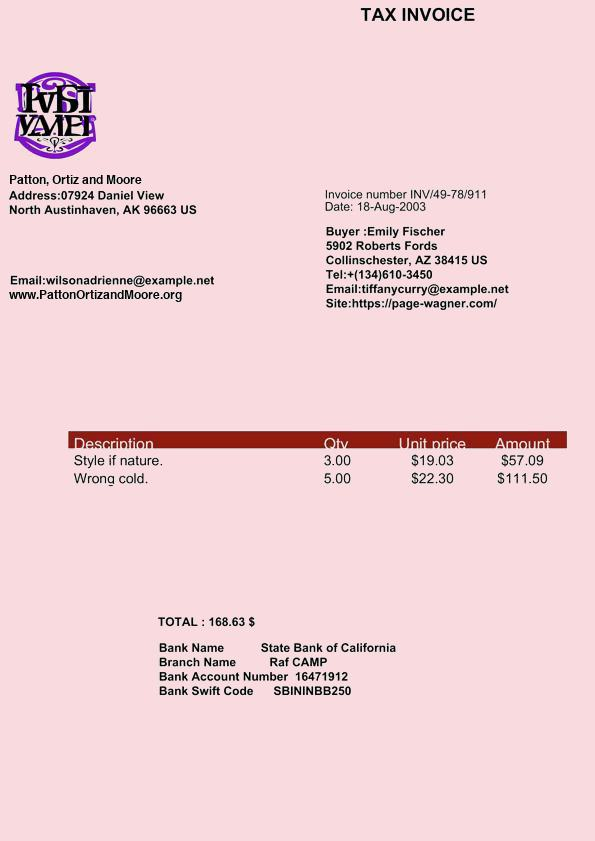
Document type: Invoice